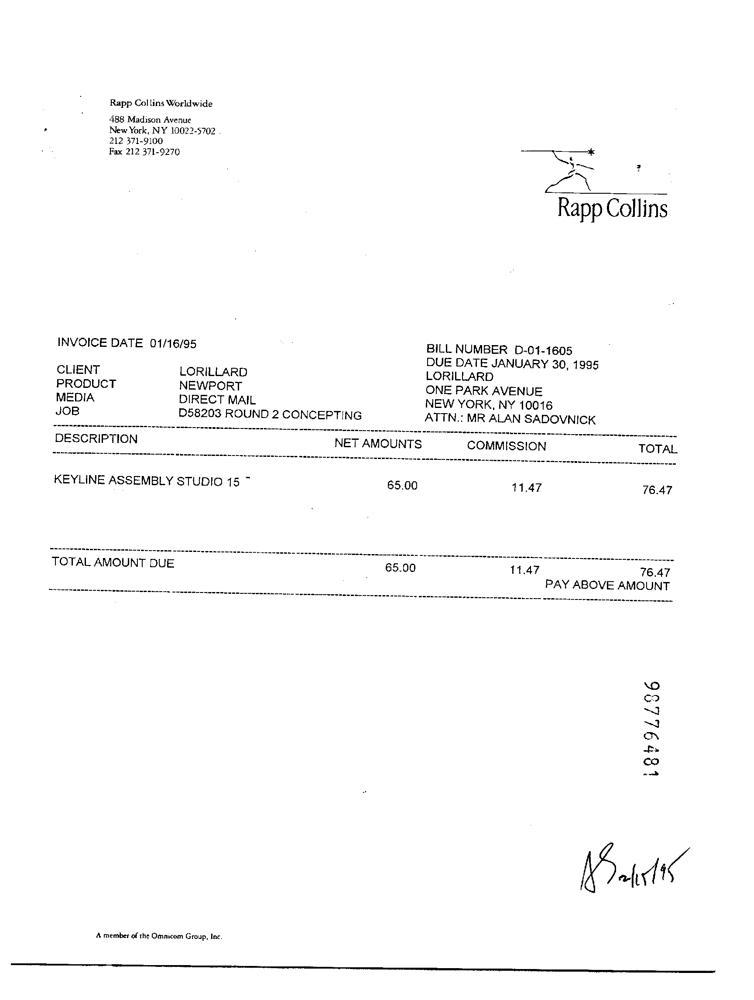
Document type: Invoice